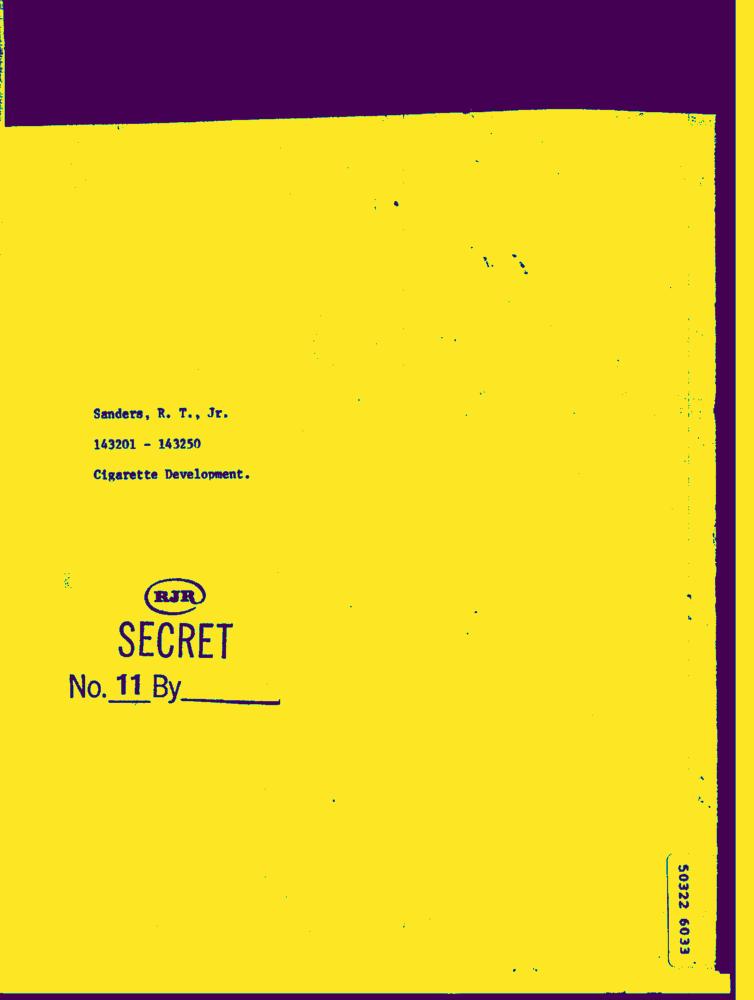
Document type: Hand-Written